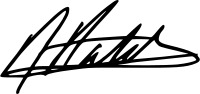
Signature of: rex patrick